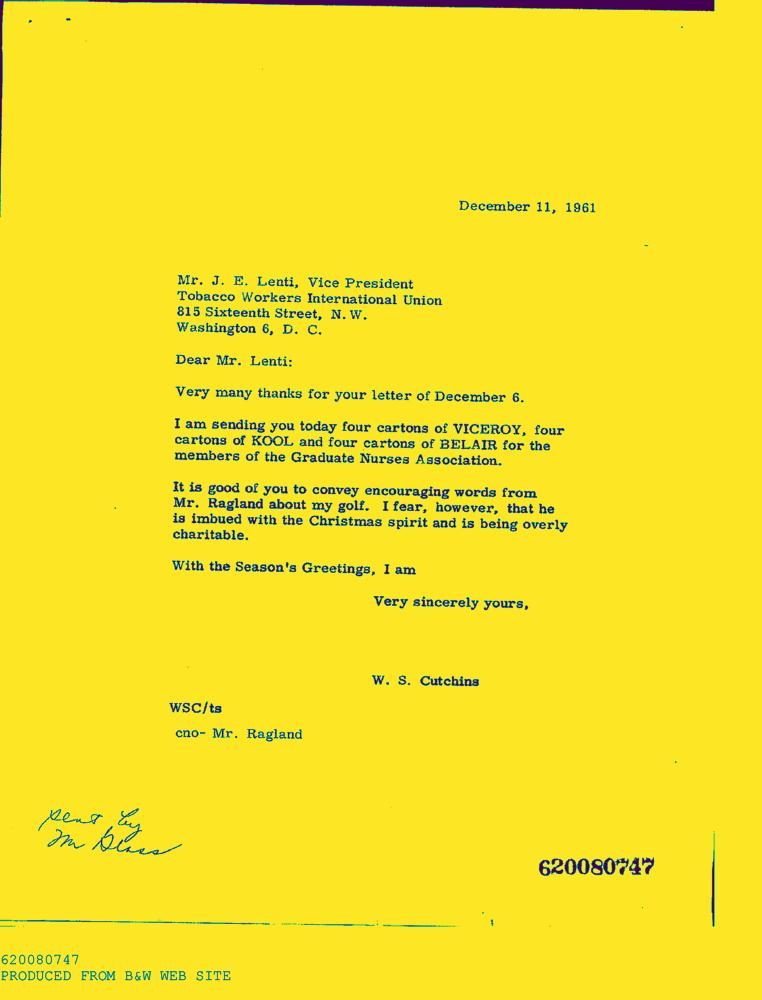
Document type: Letter-Doc